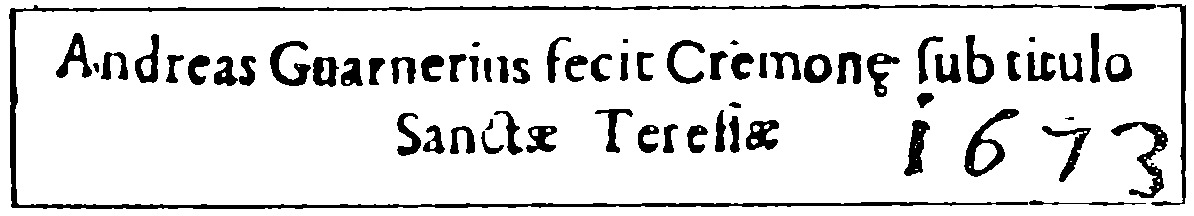
Signature of: andrea guarneri